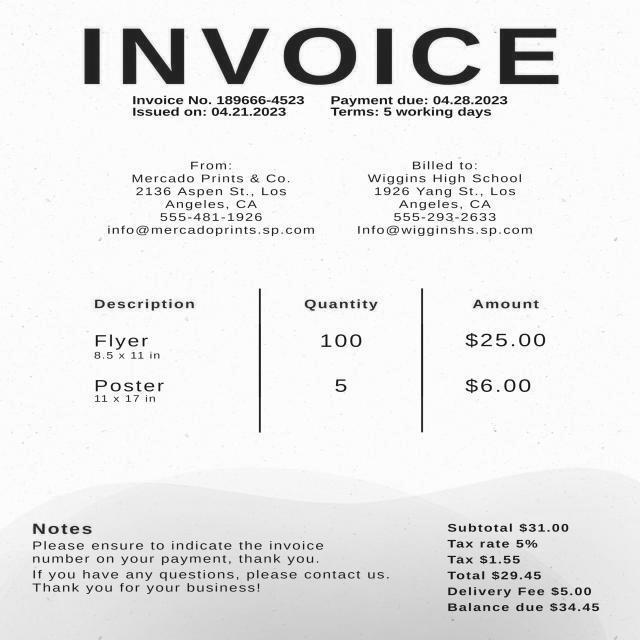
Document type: Invoice